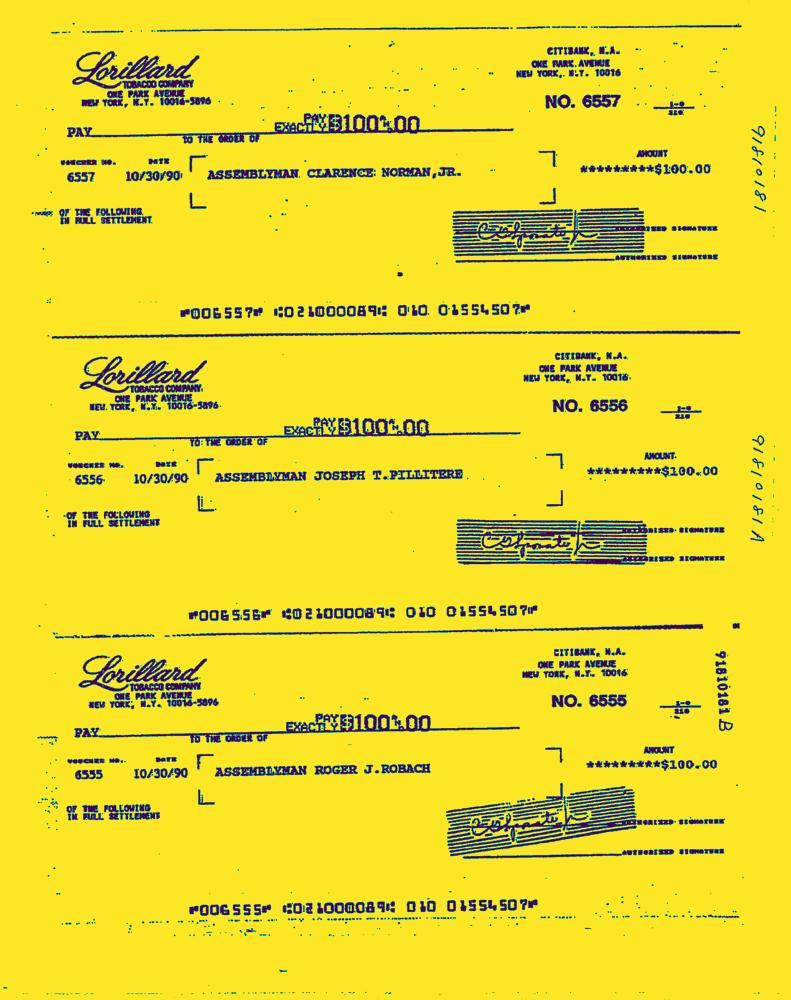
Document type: Invoice-Doc